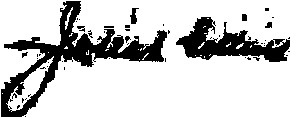
Signature of: josiah collins